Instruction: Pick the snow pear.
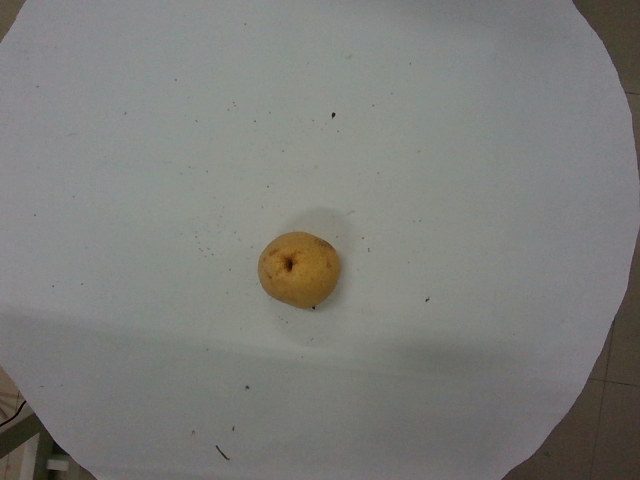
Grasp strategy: vertical